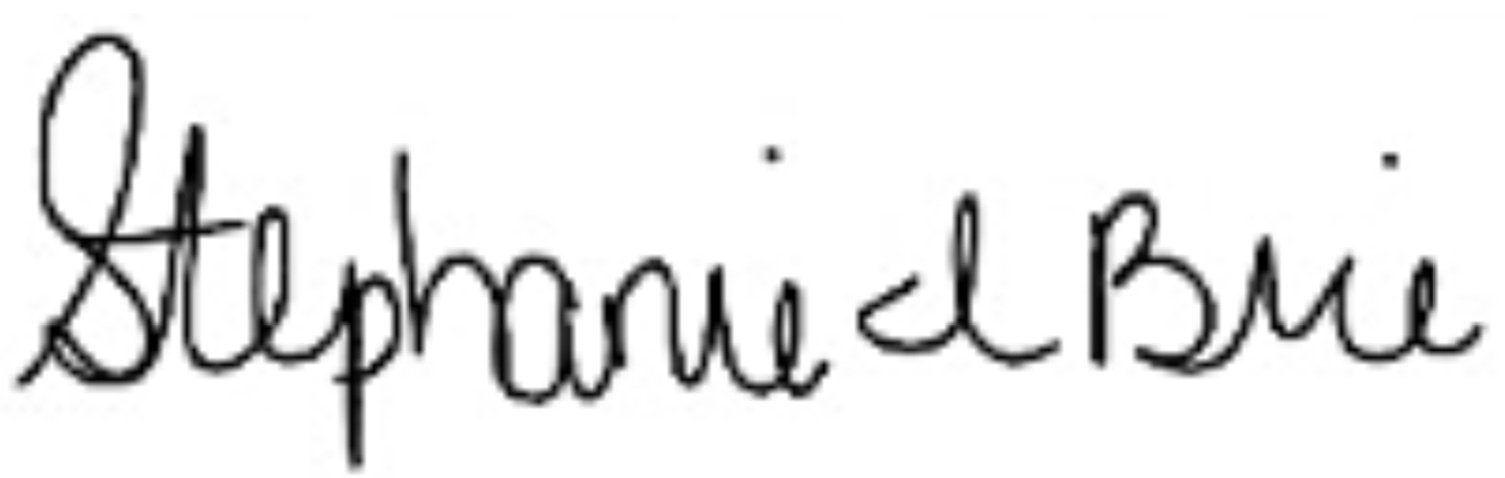
Signature of: stephanie bice